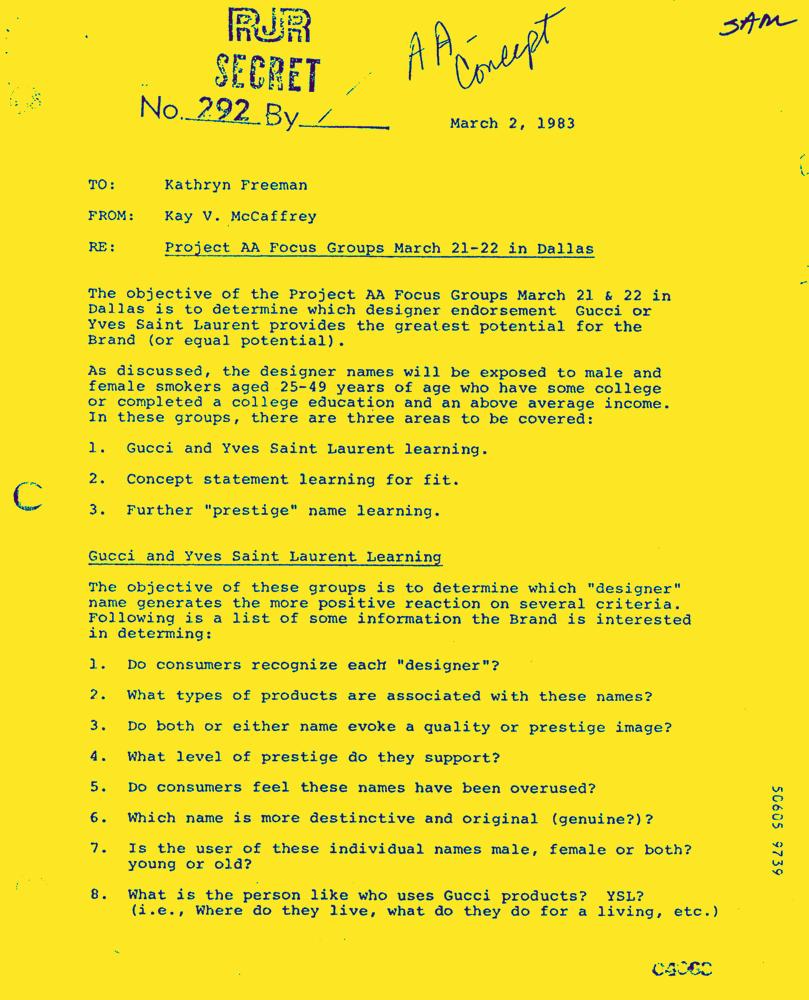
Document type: Letter-Doc